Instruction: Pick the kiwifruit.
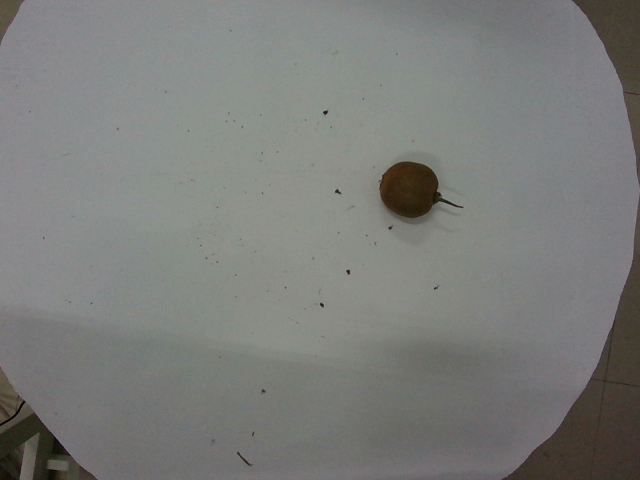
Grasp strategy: vertical